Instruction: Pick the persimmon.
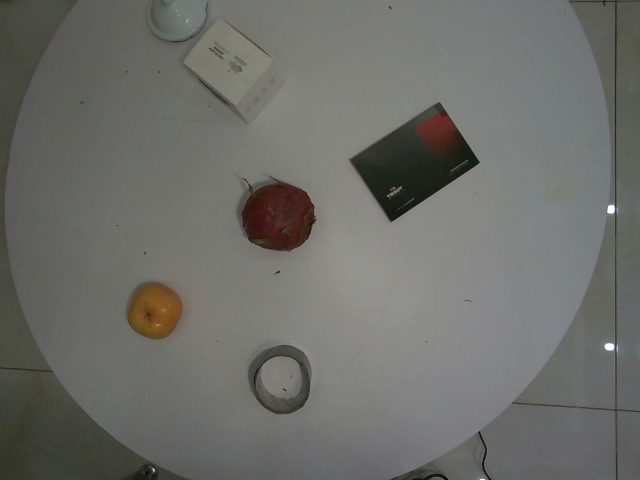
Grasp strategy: vertical